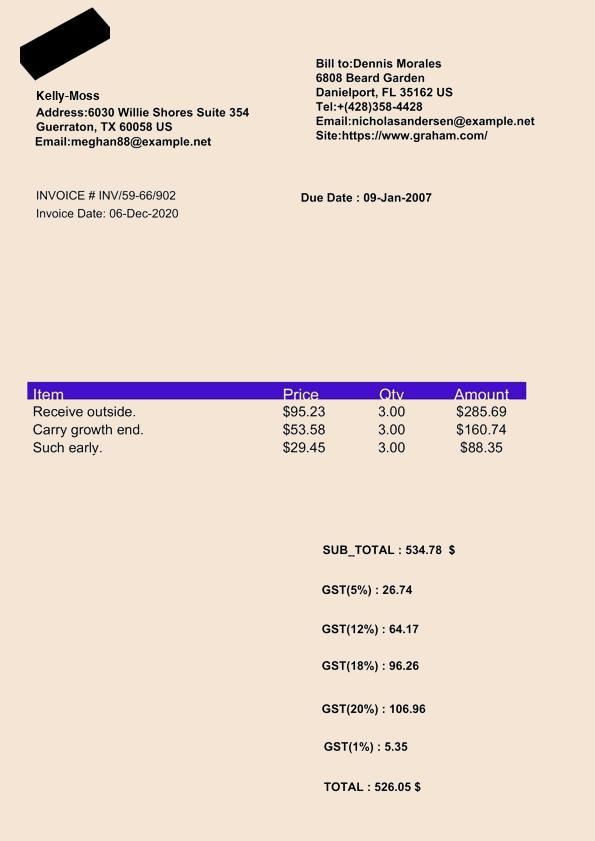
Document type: Invoice